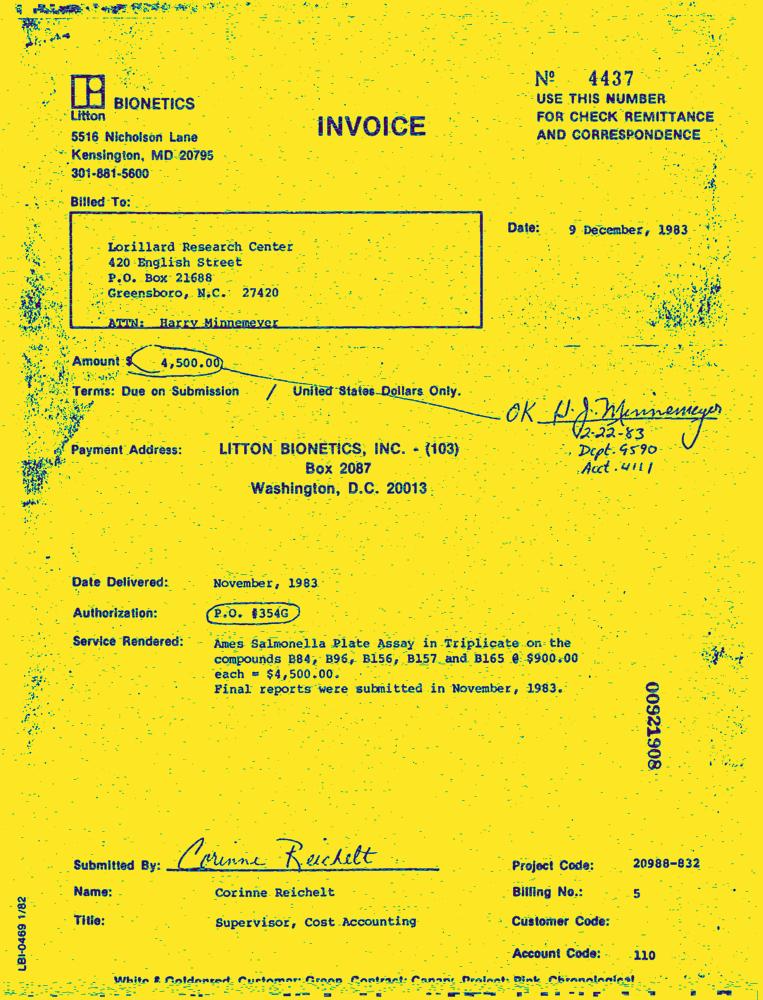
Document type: Invoice-Doc